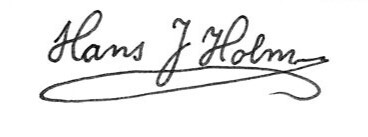
Signature of: hans jørgen holm